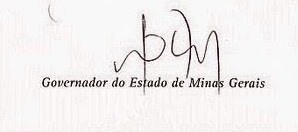
Signature of: fernando damata pimentel